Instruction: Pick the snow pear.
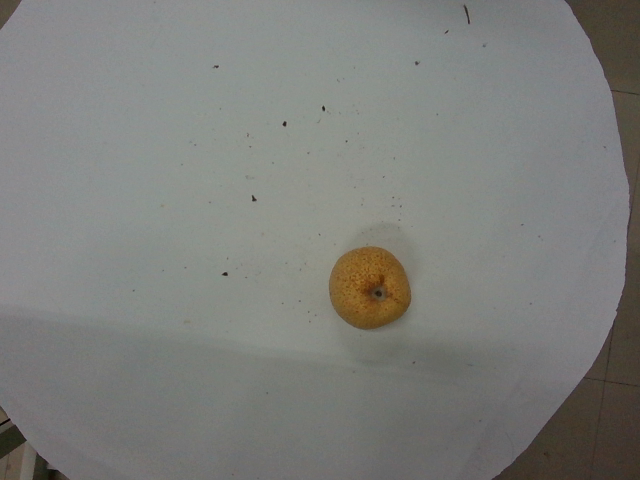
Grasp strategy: vertical